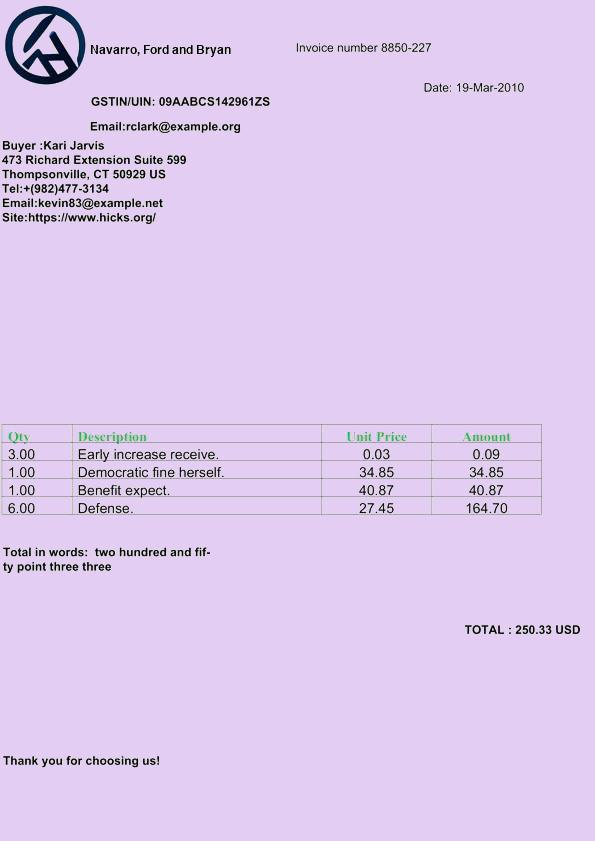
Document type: Invoice